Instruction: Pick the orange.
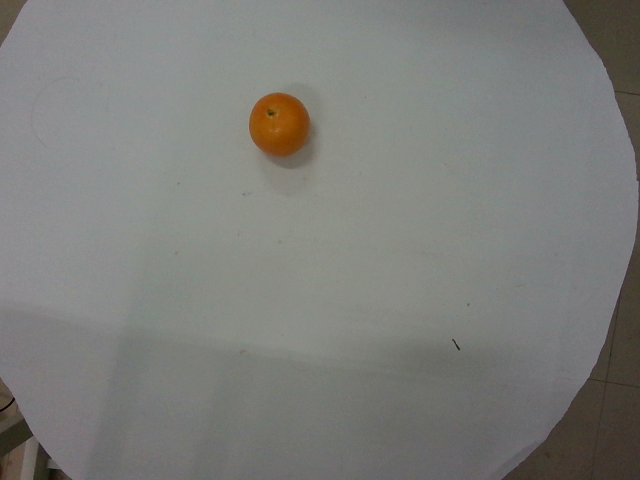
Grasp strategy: vertical